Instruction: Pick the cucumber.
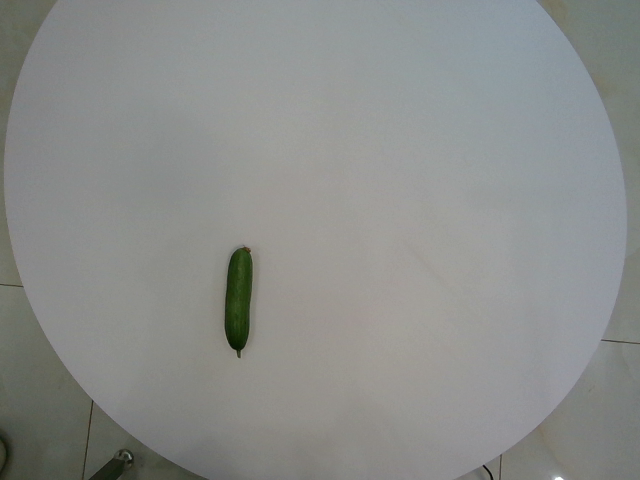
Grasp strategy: vertical